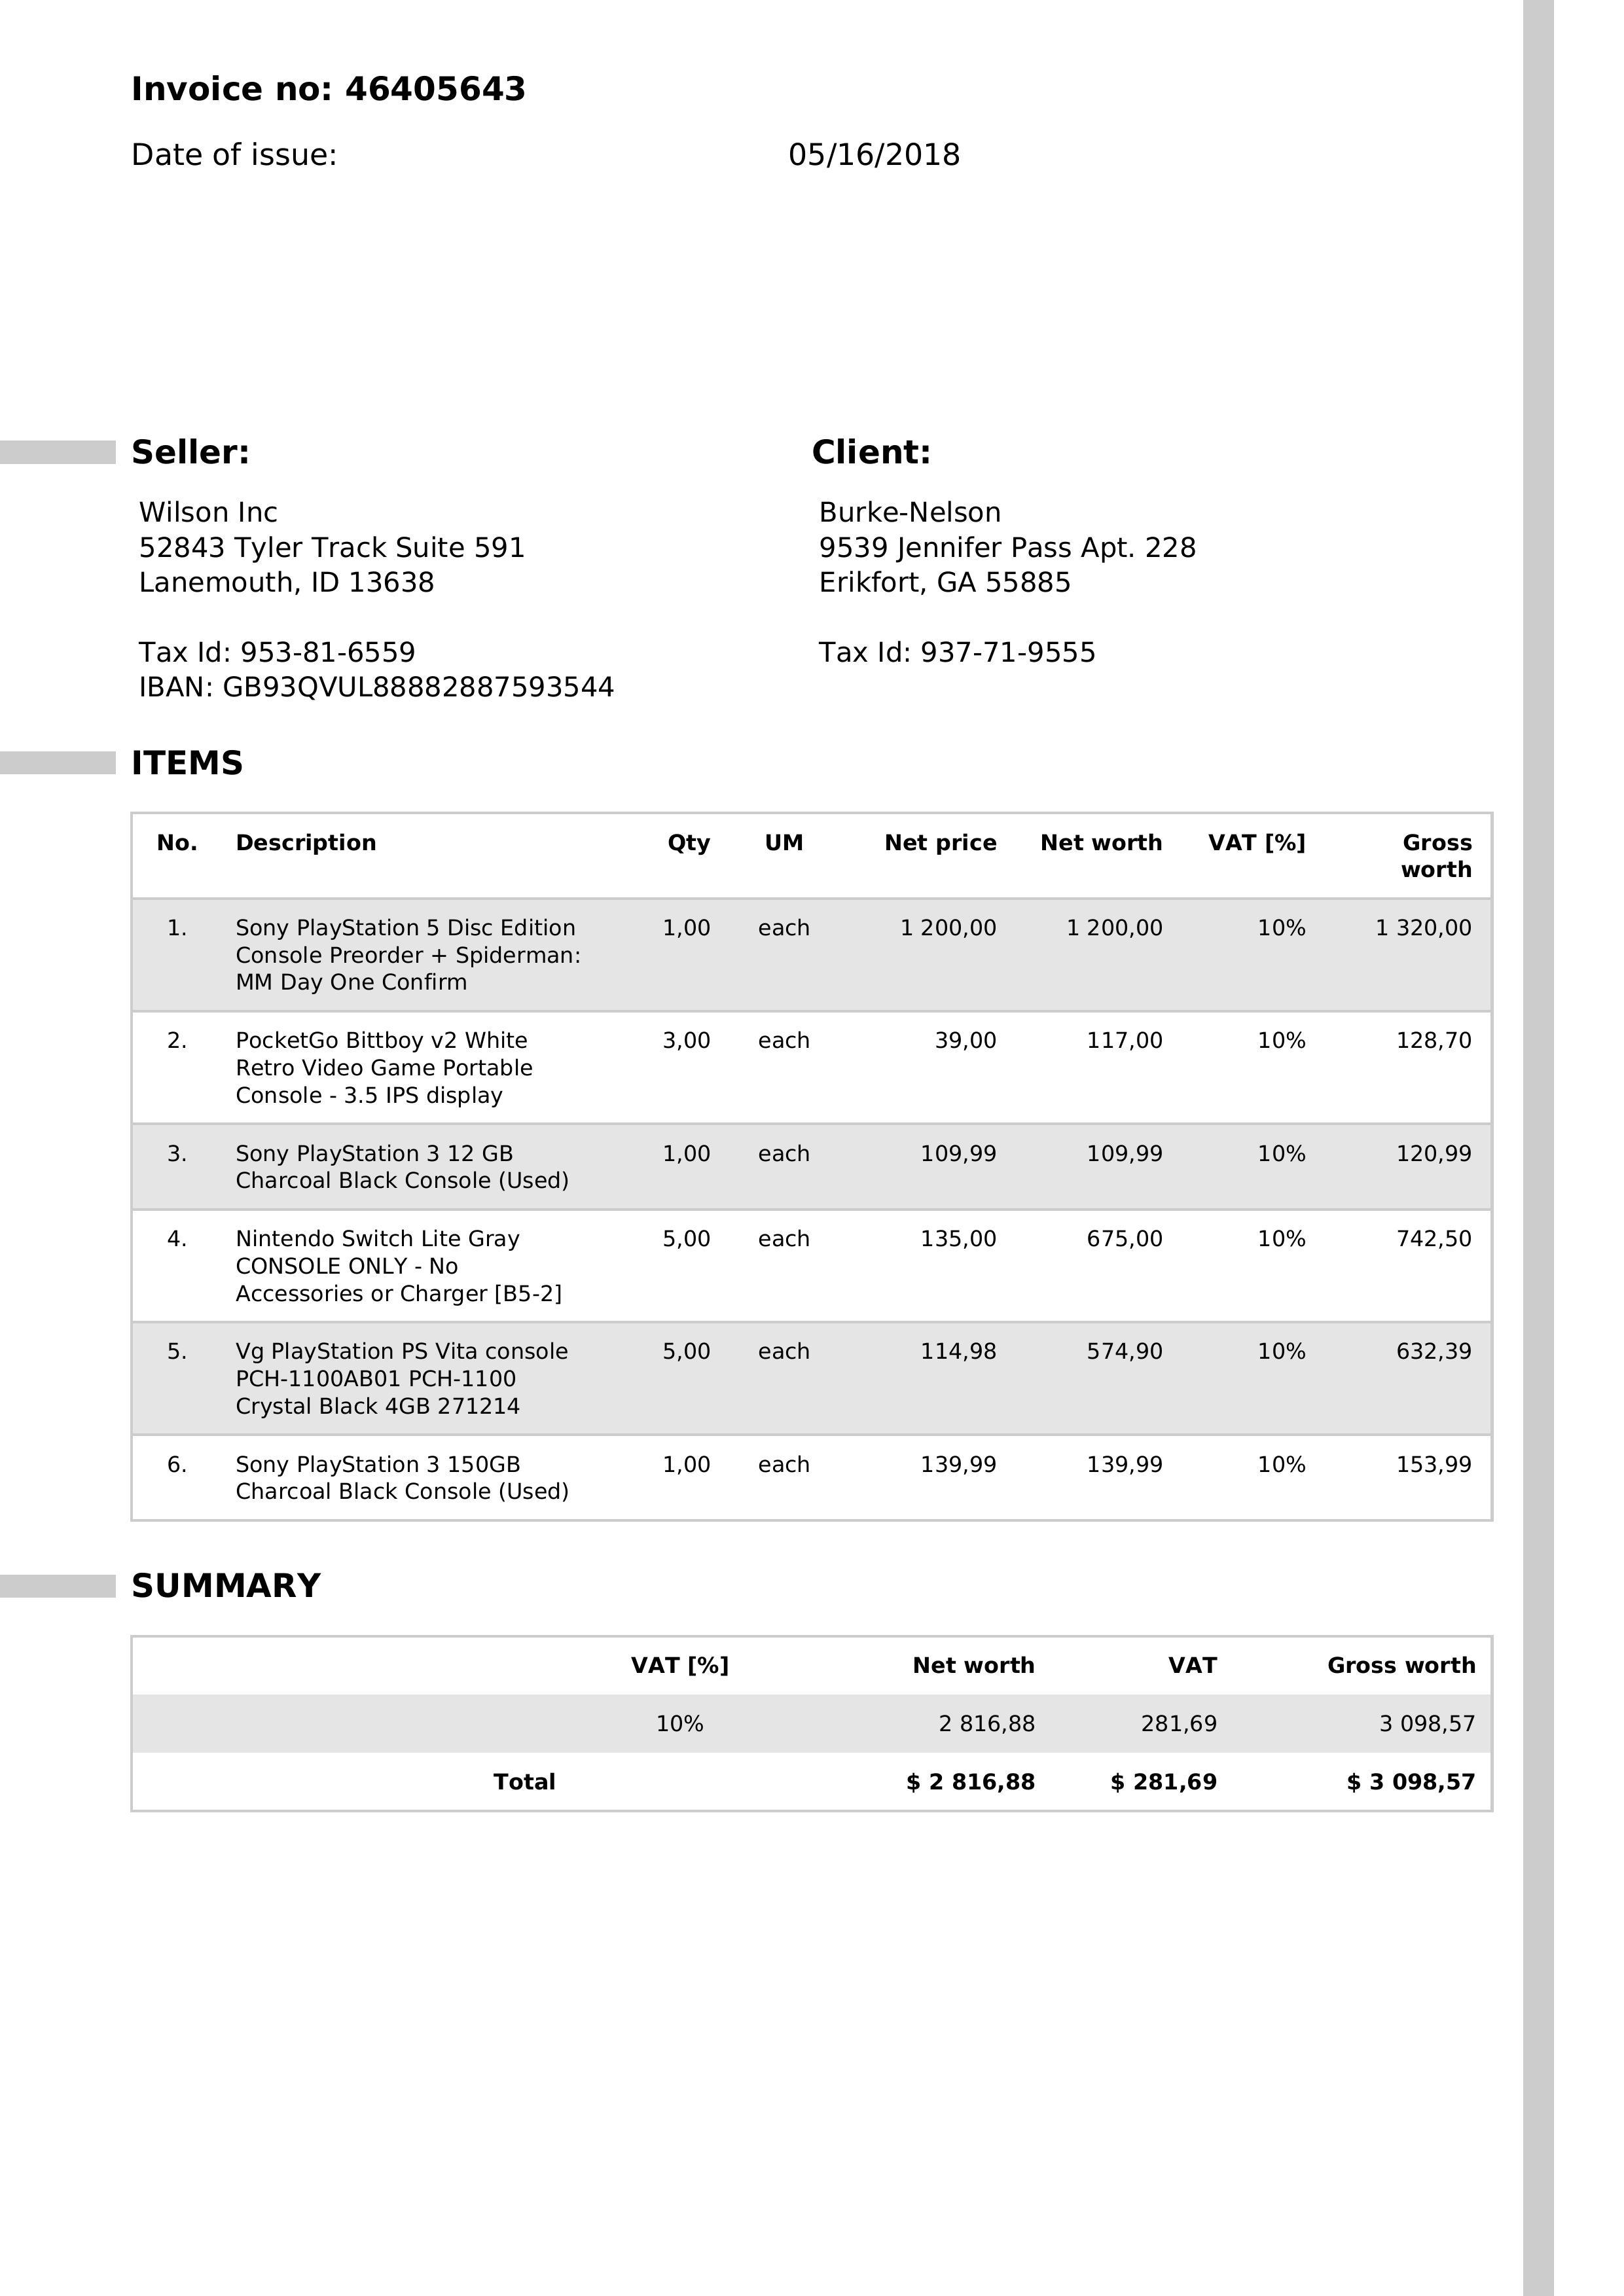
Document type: Invoice